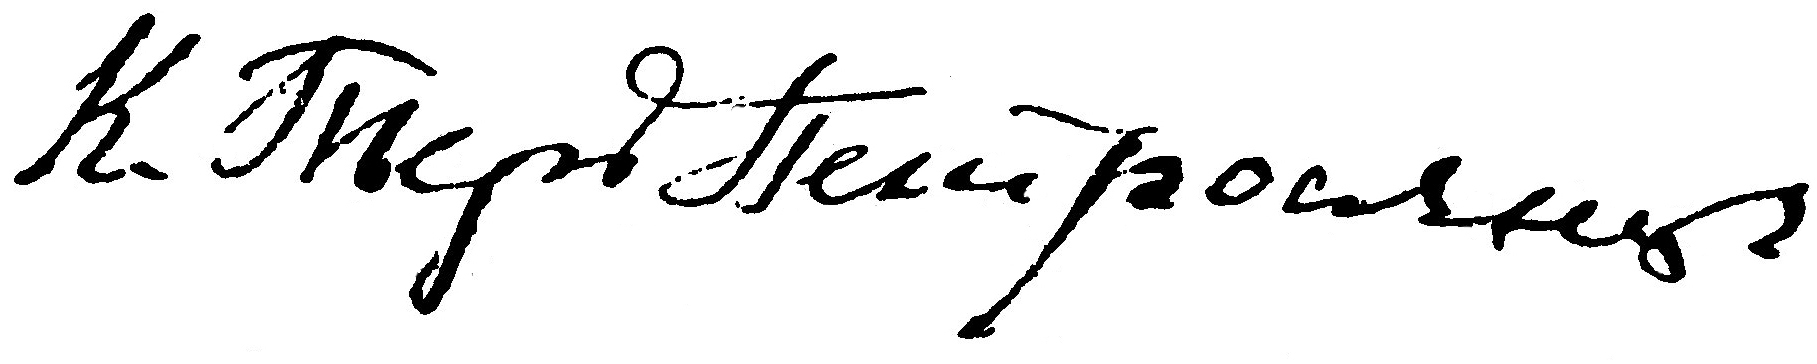
Signature of: ter petrosyants kegam